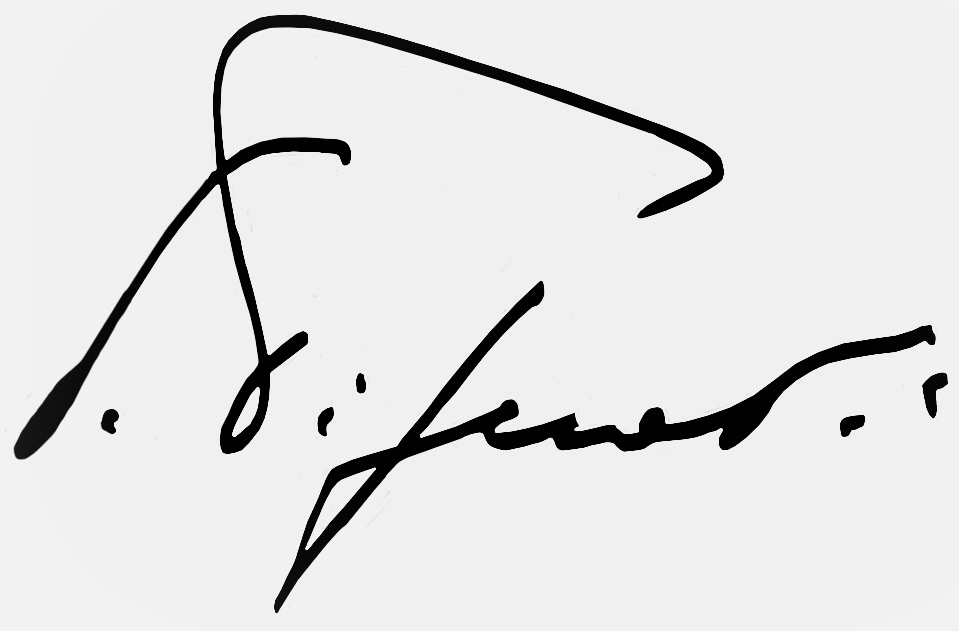
Signature of: francisco pignatari